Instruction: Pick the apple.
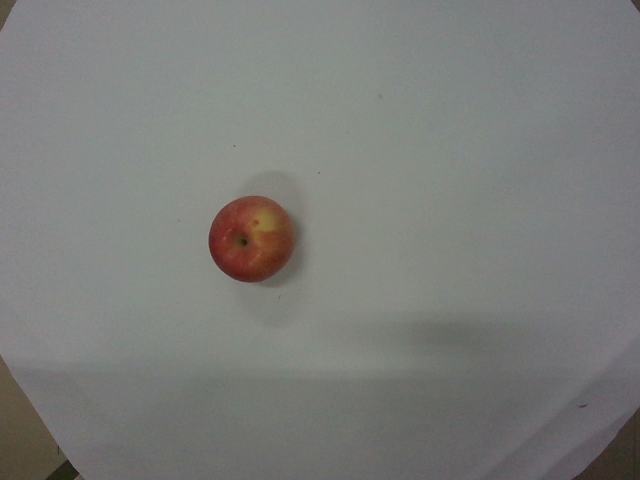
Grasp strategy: vertical